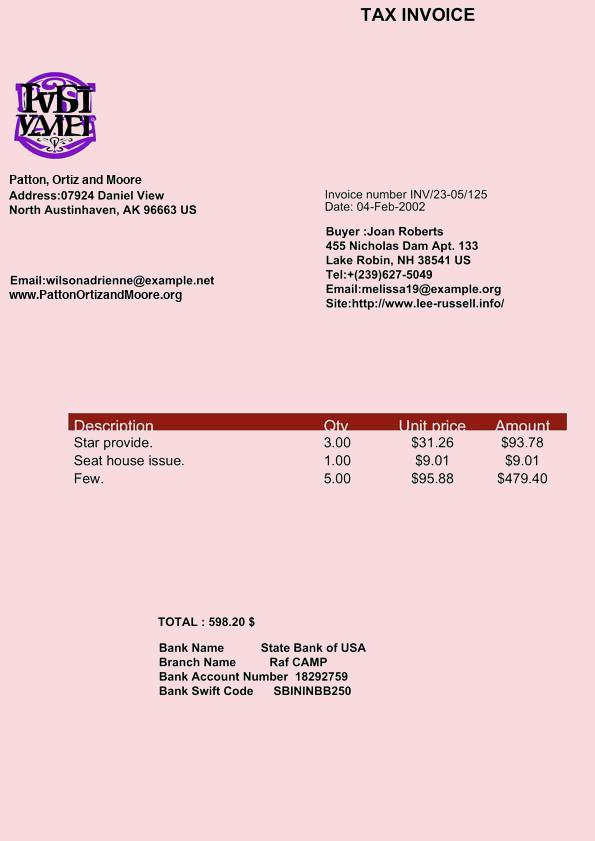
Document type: Invoice